Question: What might the diagnosis be?
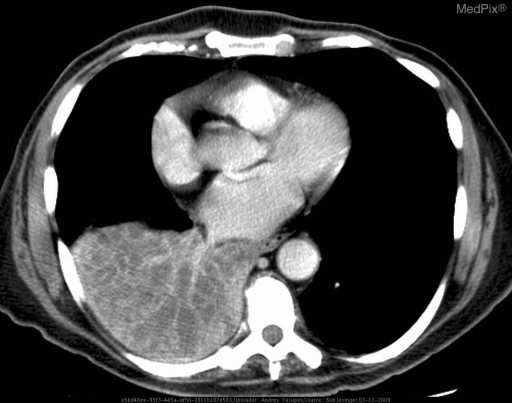
Answer: The possible diagnosis includes Lung cancer
Endobronchial carcinoid tumor
Foreign body
Metastatic disease (eg. RCC, Melanoma, Colon cancer)
Broncholith
Bronchial stenosis.